Question: What appears to be the issue?
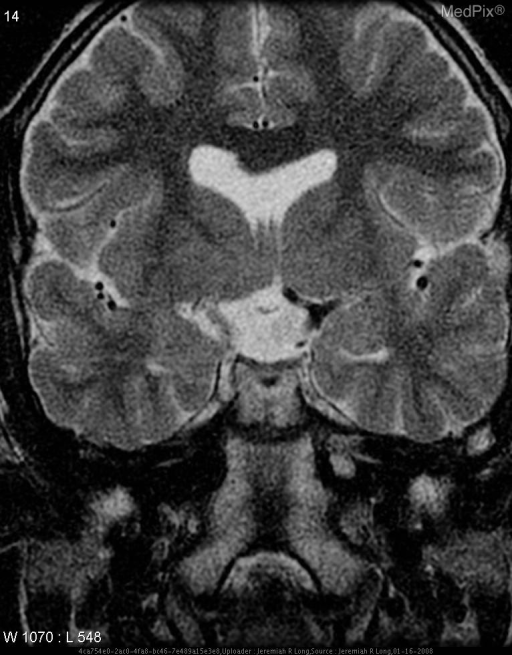
Answer: The findings suggest An axial T2 image through the mid brain demonstrates absence of the septum pellucidum.  Coronal T2 images also demonstrate absence of the septum pellucidum as well as hypoplasia of the optic tracts, chiasm and optic nerves. No other abnormalities were present.. Axial T2 image through the mid brain demonstrates absence of the septum pellucidum. Coronal T2 images again demonstrate absence of the septum pellucidum as well as hypoplasia of the optic tracts, chiasm and nerves.. The patient might have a history of 10 year-old male with a known dignosis of septo-optic dysplasia..